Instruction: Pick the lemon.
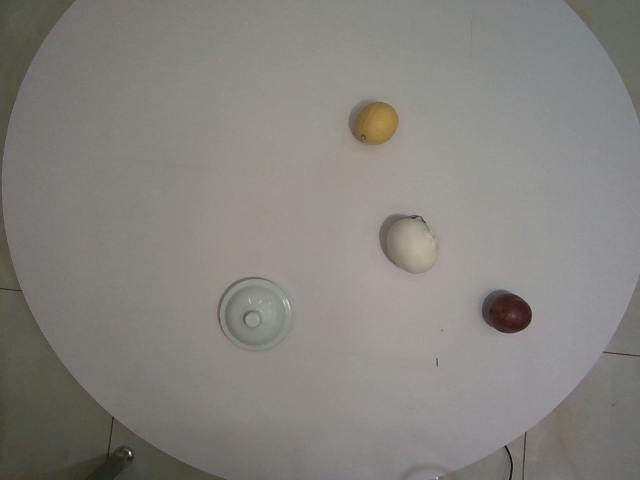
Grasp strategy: vertical